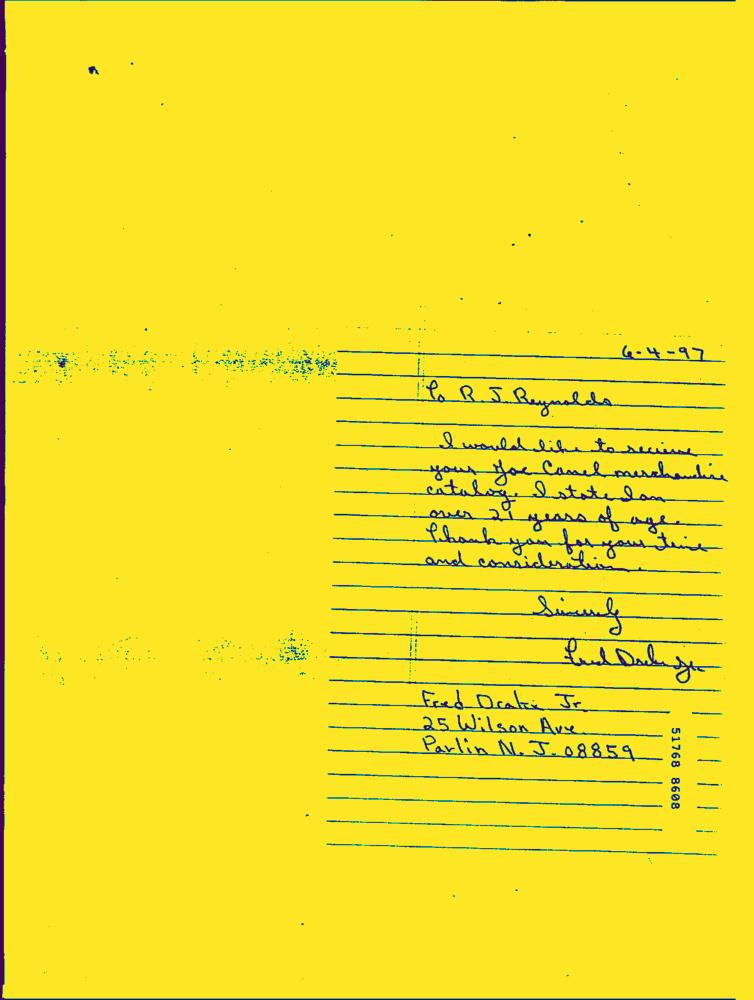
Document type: Hand-Written